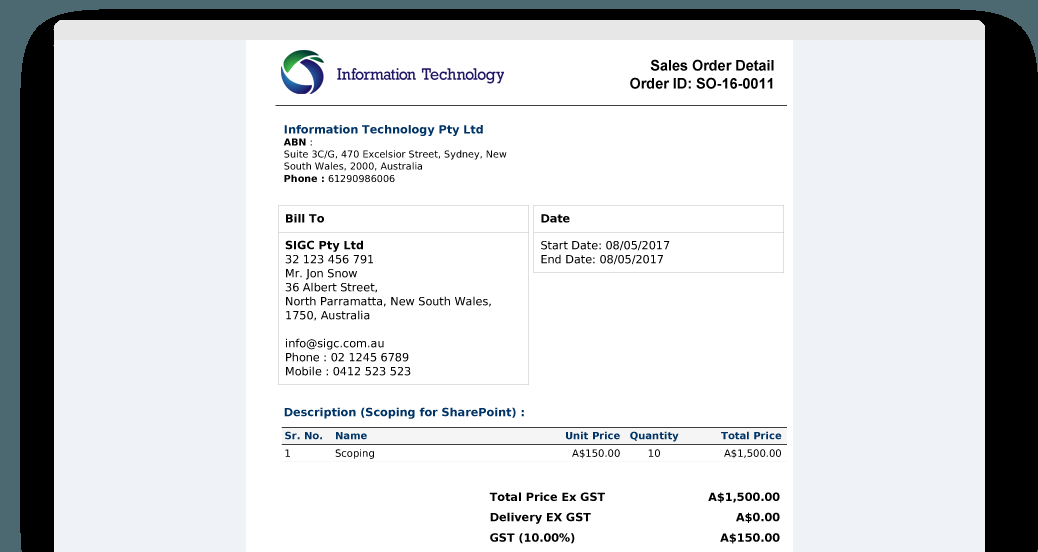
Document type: Invoice